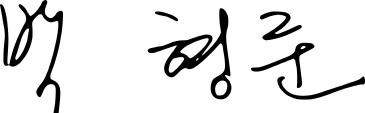
Signature of: park heong joon